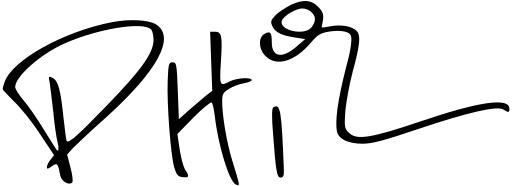
Signature of: phil harvey